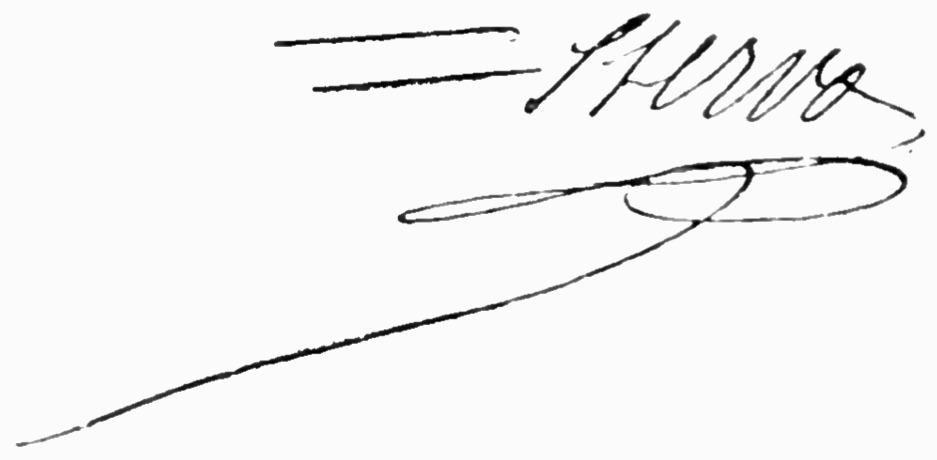
Signature of: claude marie d hervo